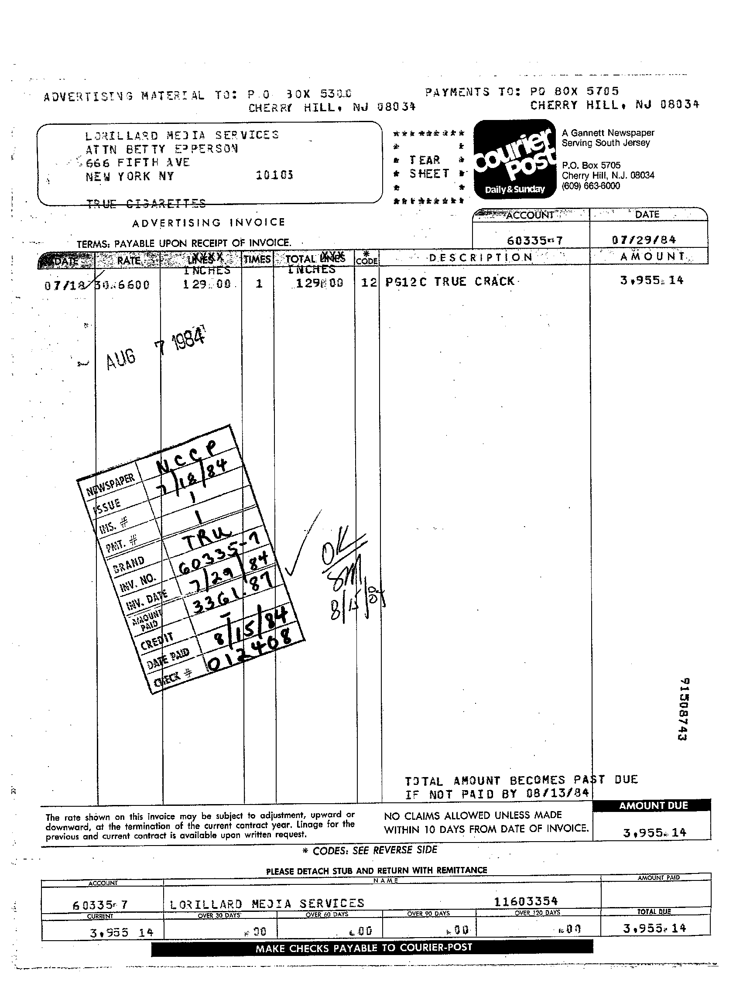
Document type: Invoice